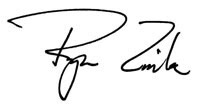
Signature of: ryan zinke